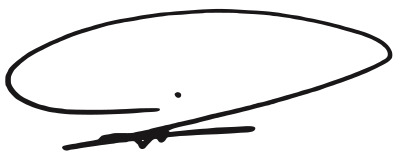
Signature of: muqtada al sadr